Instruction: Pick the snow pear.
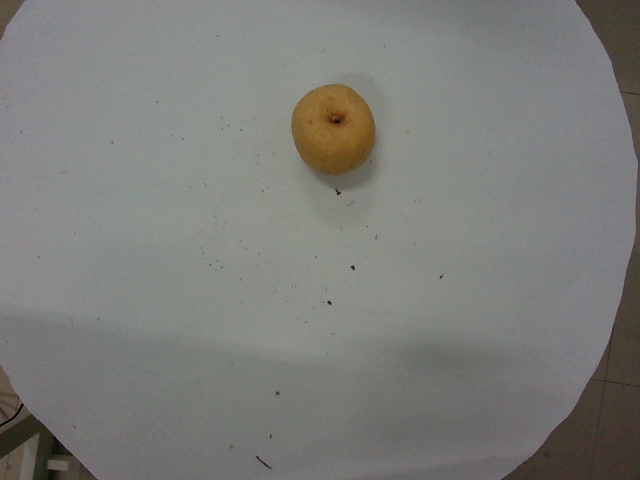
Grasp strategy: vertical